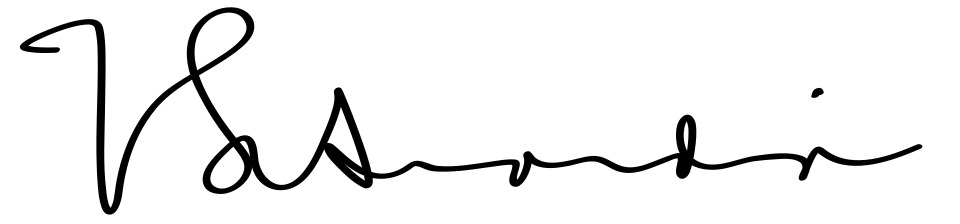
Signature of: fiorello h la guardia